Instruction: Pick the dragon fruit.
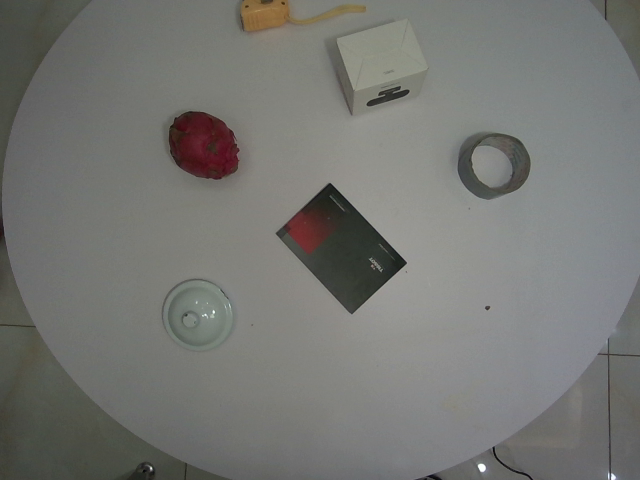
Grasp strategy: vertical